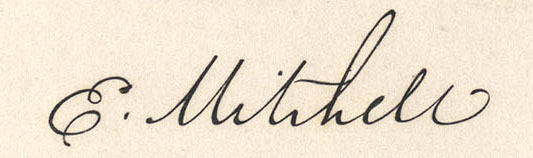
Signature of: elisha mitchell